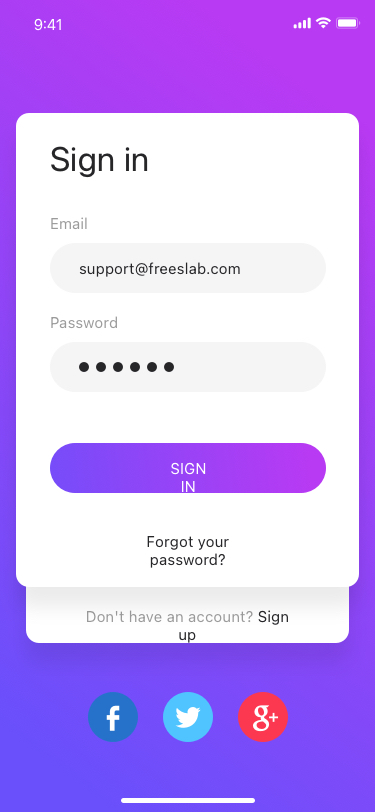
Text in this UI design:
Don't have an account? Sign up
Sign in
Forgot your password?
Email
support@freeslab.com
Password
Sign In